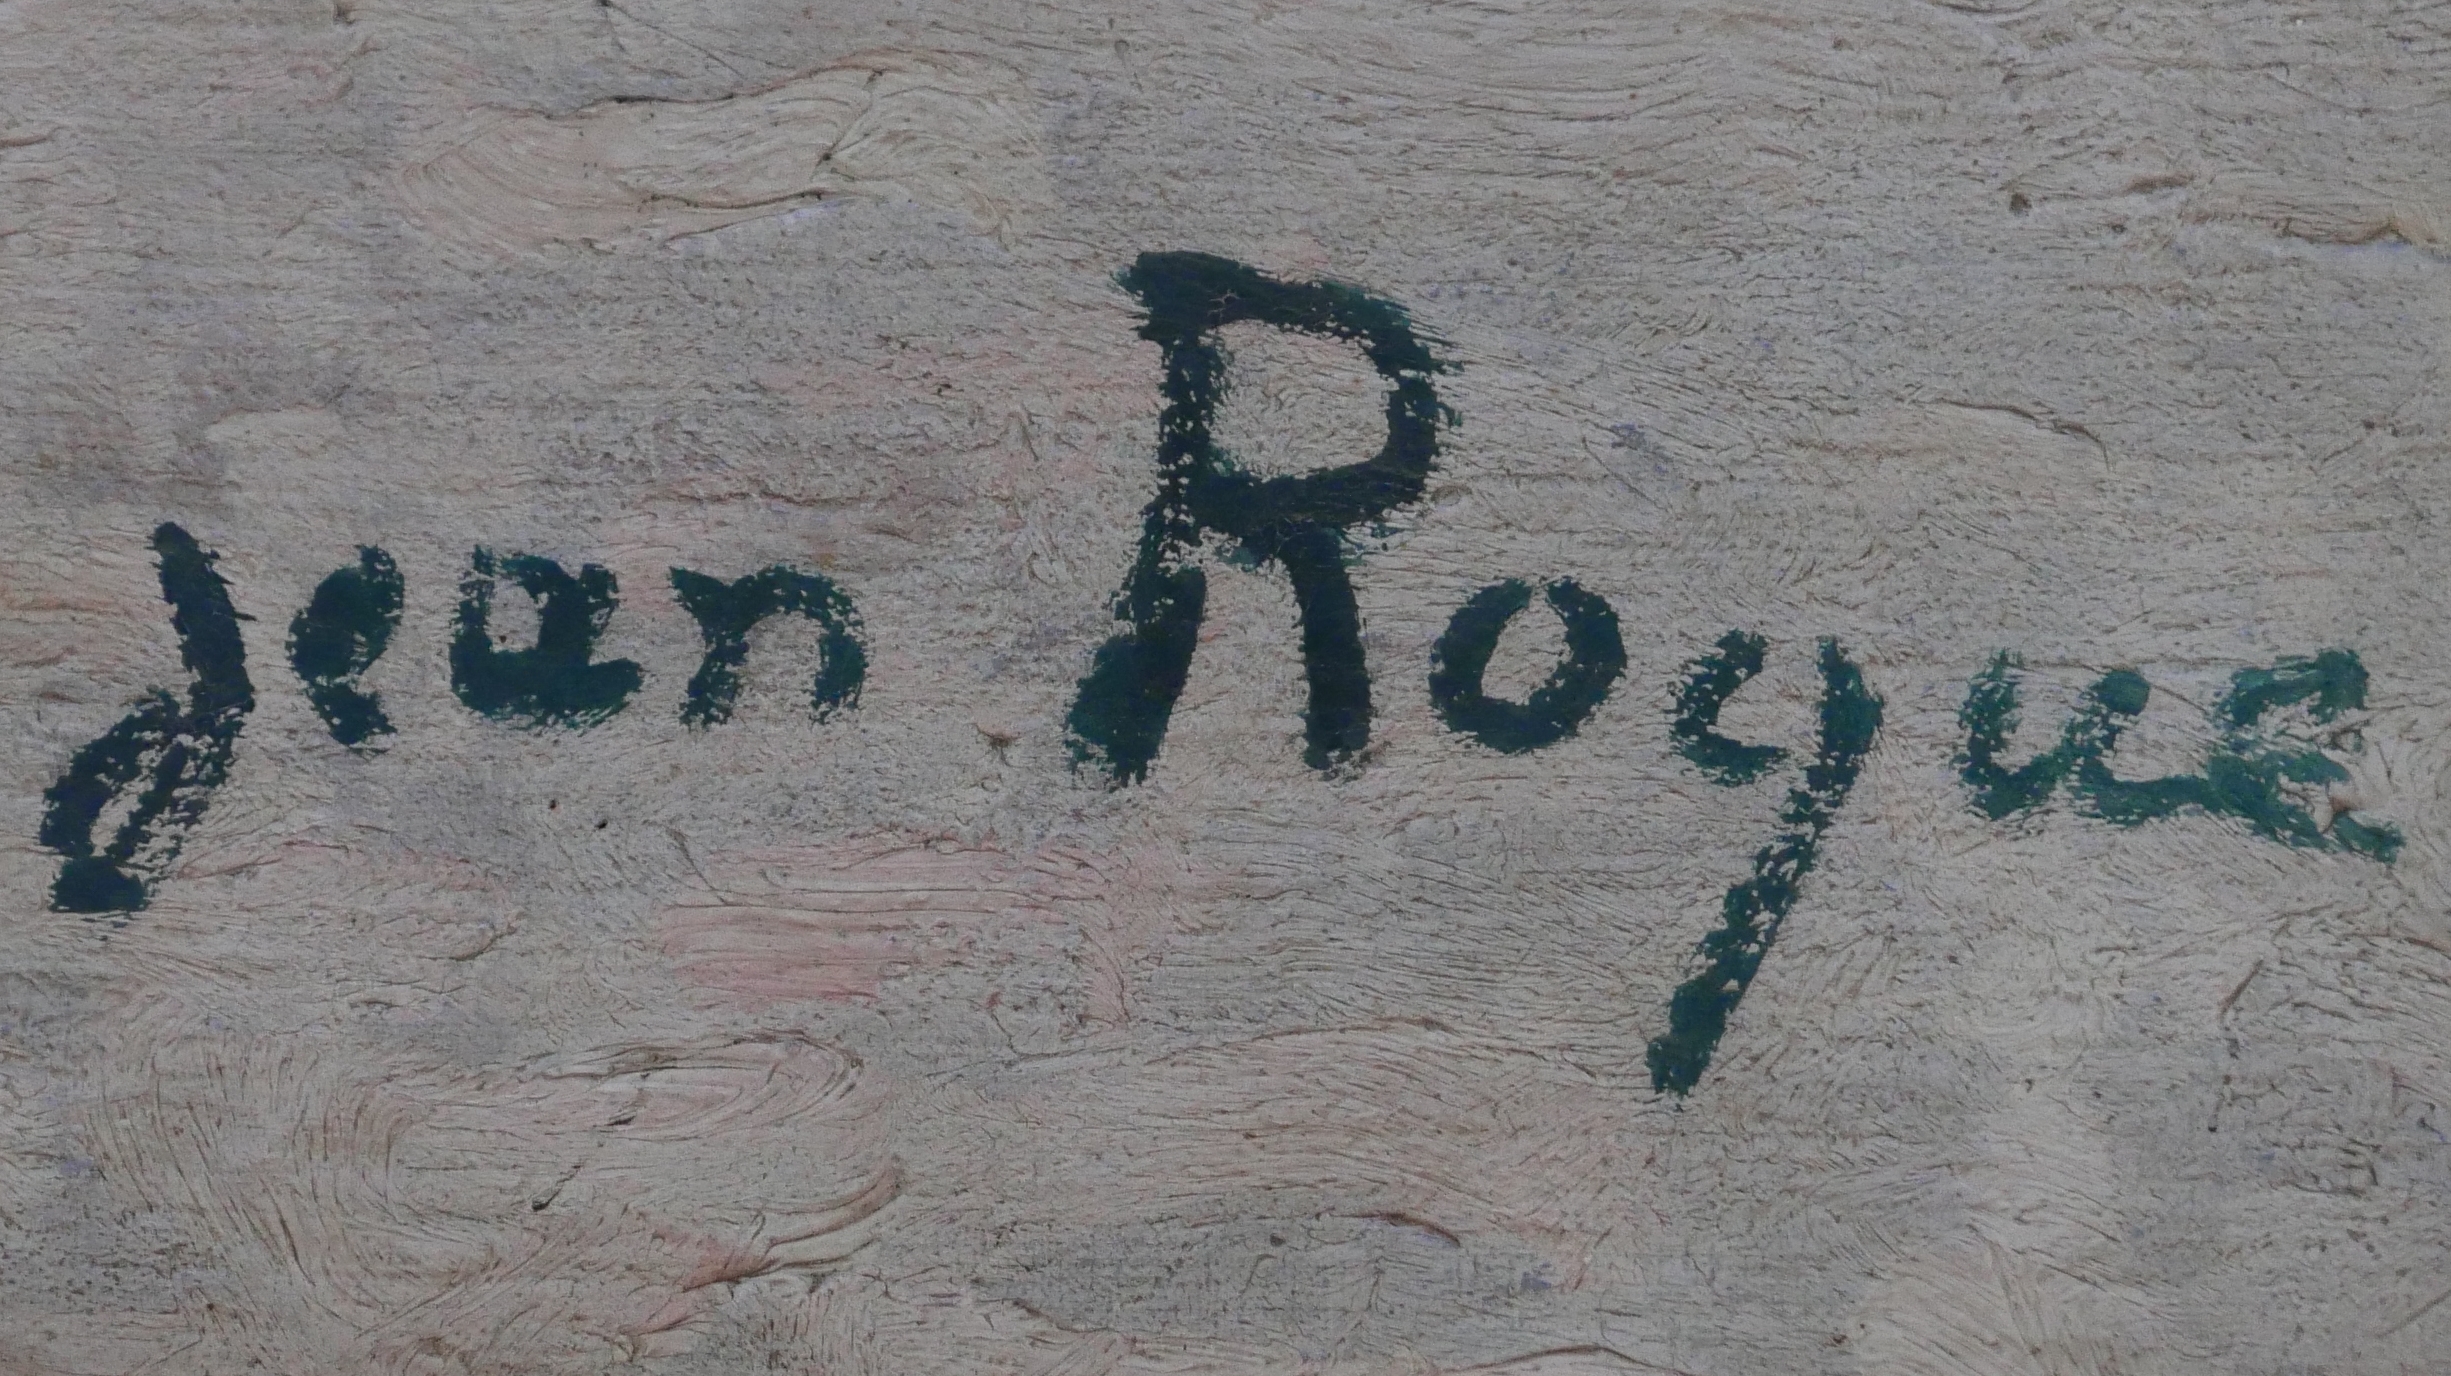
Signature of: jean roque